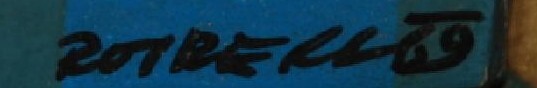
Signature of: teodor rotrekl